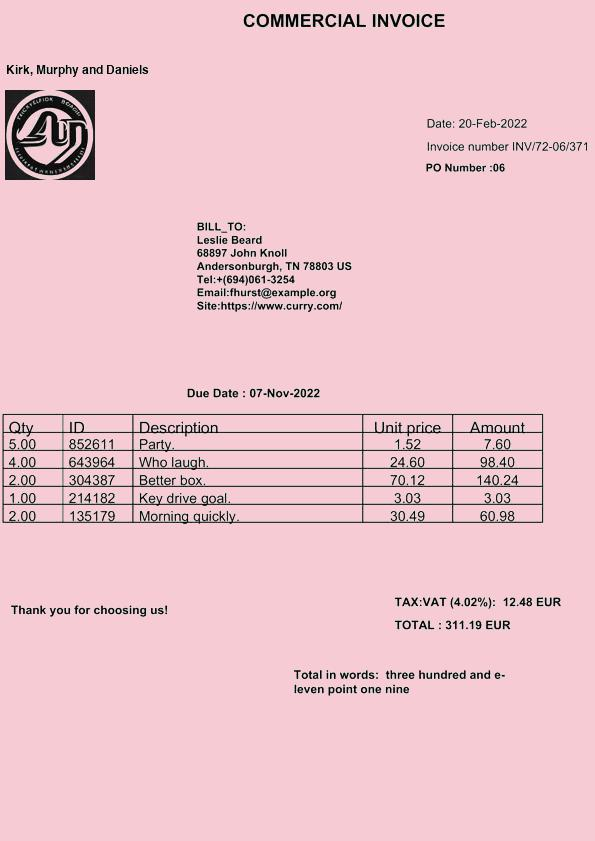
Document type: Invoice